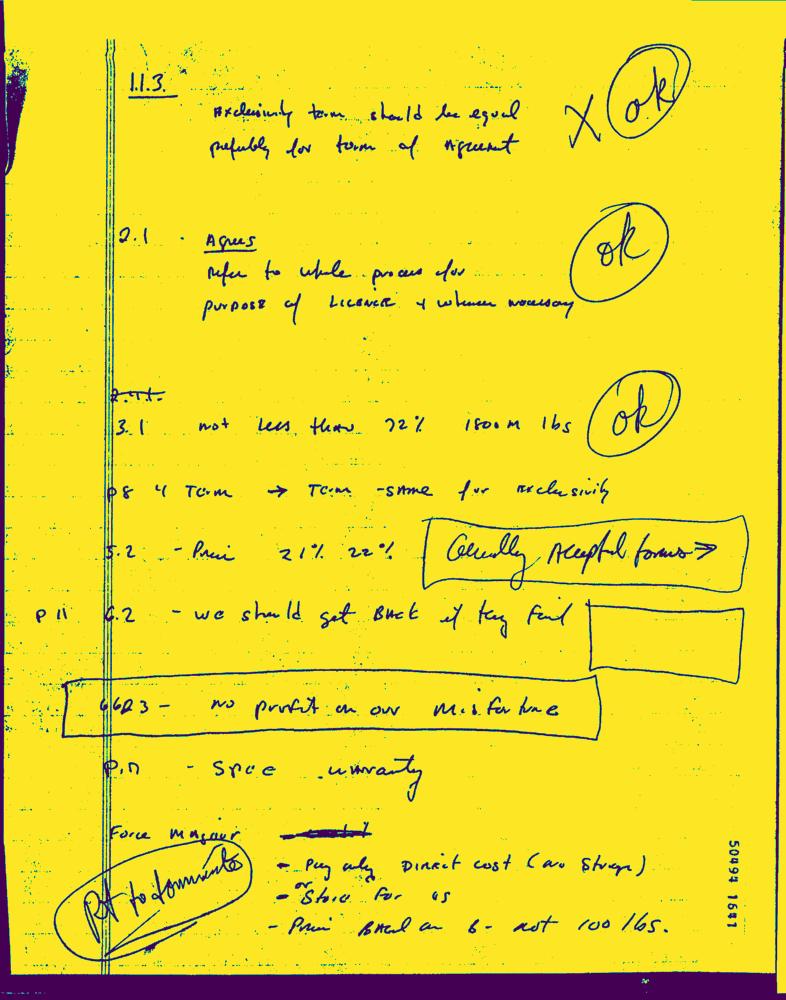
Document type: Hand-Written